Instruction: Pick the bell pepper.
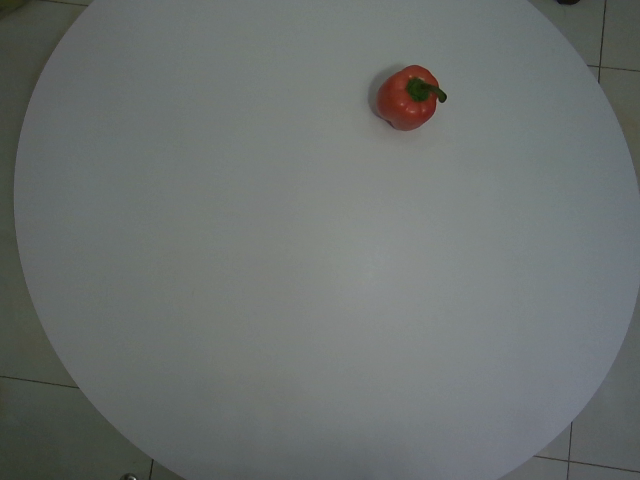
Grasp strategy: vertical